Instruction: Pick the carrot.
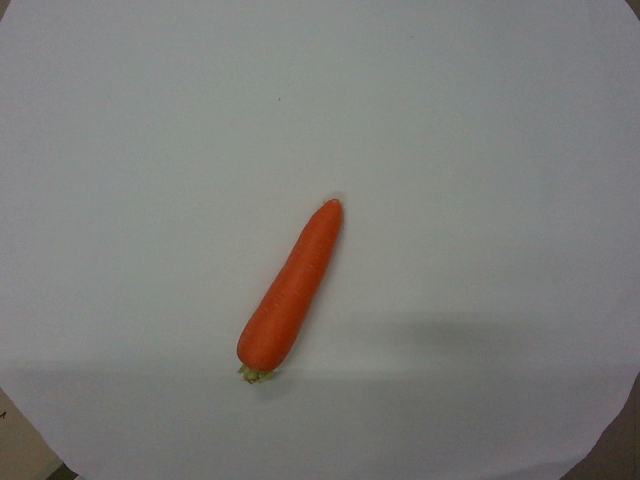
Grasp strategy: vertical